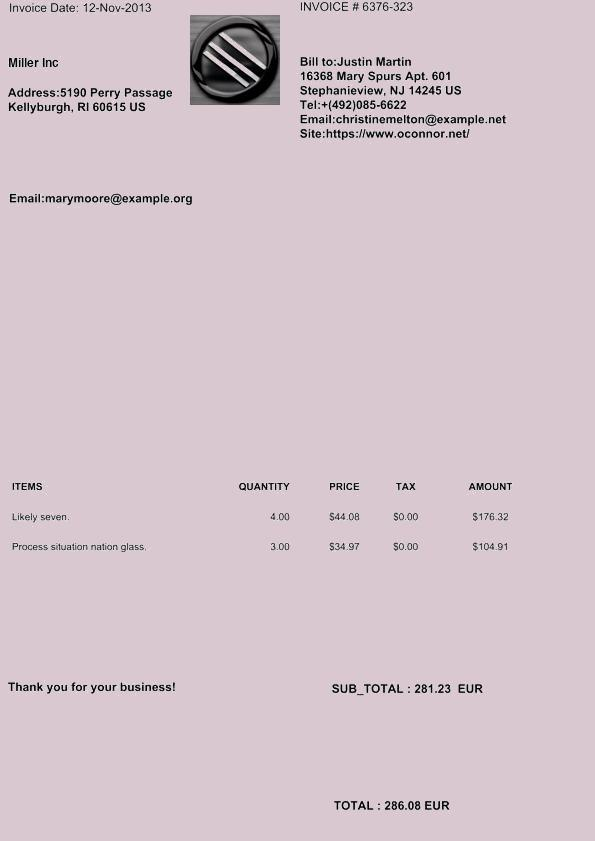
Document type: Invoice